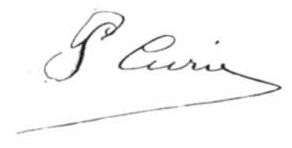
Signature of: pierre curie